Question: What was observed in the imaging?
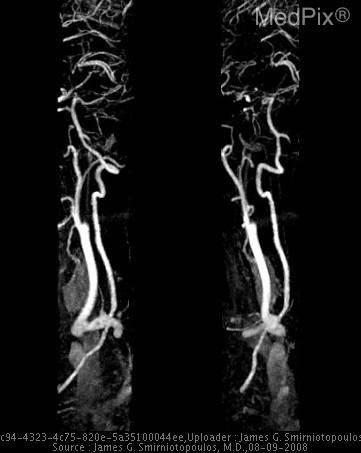
Answer: The imaging shows Effacement of right basal ganglia
Abnormal hyperintensity of most of the right MCA territory
Occluded Right Internal Carotid Artery 1) Loss of gray-white differentiation R. basal ganglia
2) Effacement of R. MCA sulci
3) Abnormal signal R. MCA
4) Occlusion of R. Internal Carotid Artery.